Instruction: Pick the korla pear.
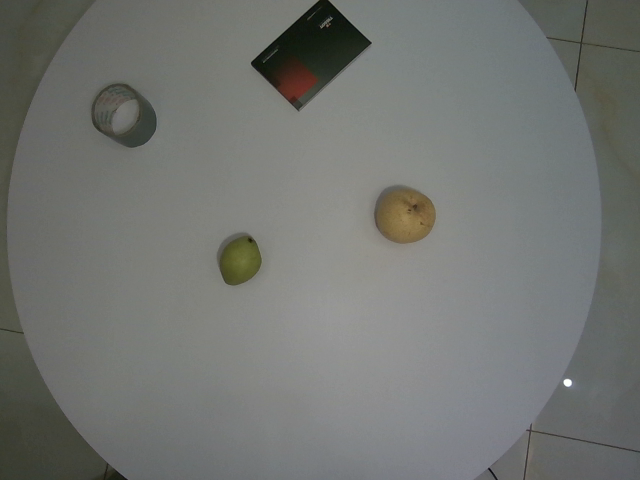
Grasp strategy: vertical